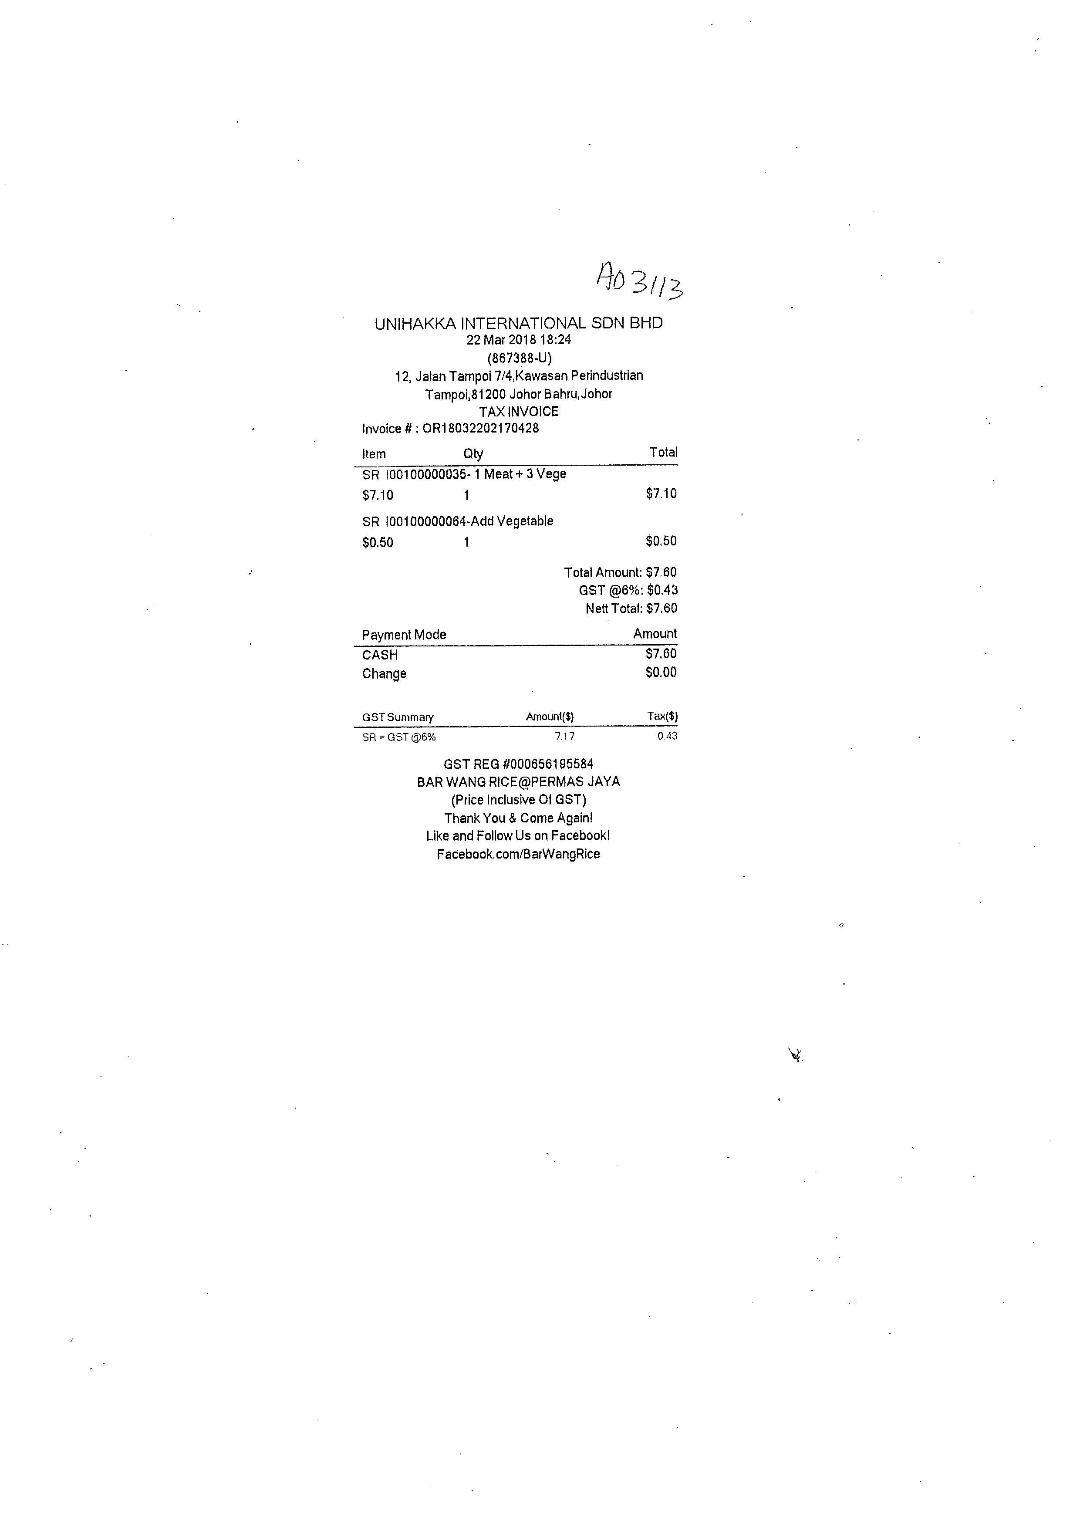
UNIHAKKA INTERNATIONAL SDN BHD
22 MAR 2018 18:24
(867388-U)
12, JALAN TAMPOI 7/4,KAWASAN PERINDUSTRIAN
TAMPOI,81200 JOHOR BAHRU,JOHOR
TAX INVOICE
INVOICE # : OR18032202170428
ITEM
QTY
TOTAL
SR I00100000035- 1 MEAT + 3 VEGE
$7.10
1
$7.10
SR I00100000064-ADD VEGETABLE
$0.50
1
$0.50
TOTAL AMOUNT: $7.60
GST @6%: $0.43
NETT TOTAL: $7.60
PAYMENT MODE
AMOUNT
CASH
$7.60
CHANGE
$0.00
GST SUMMARY
AMOUNT($)
TAX($)
SR - GST @6%
7.17
0.43
GST REG #000656195584
BAR WANG RICE@PERMAS JAYA
(PRICE INCLUSIVE OF GST)
THANK YOU & COME AGAIN!
LIKE AND FOLLOW US ON FACEBOOK!
FACEBOOK.COM/BARWANGRICE